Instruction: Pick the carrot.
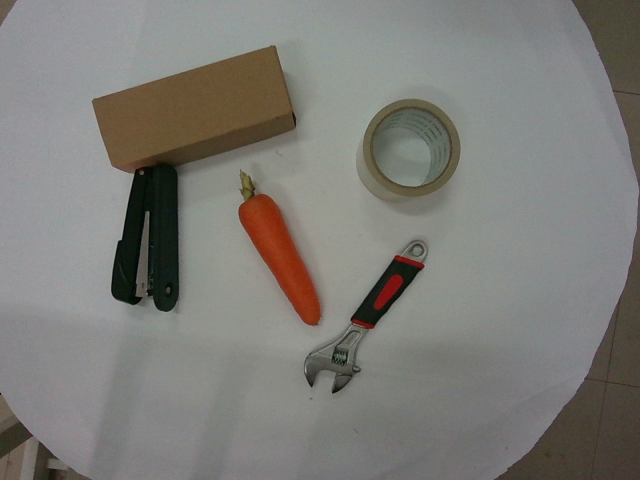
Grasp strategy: vertical